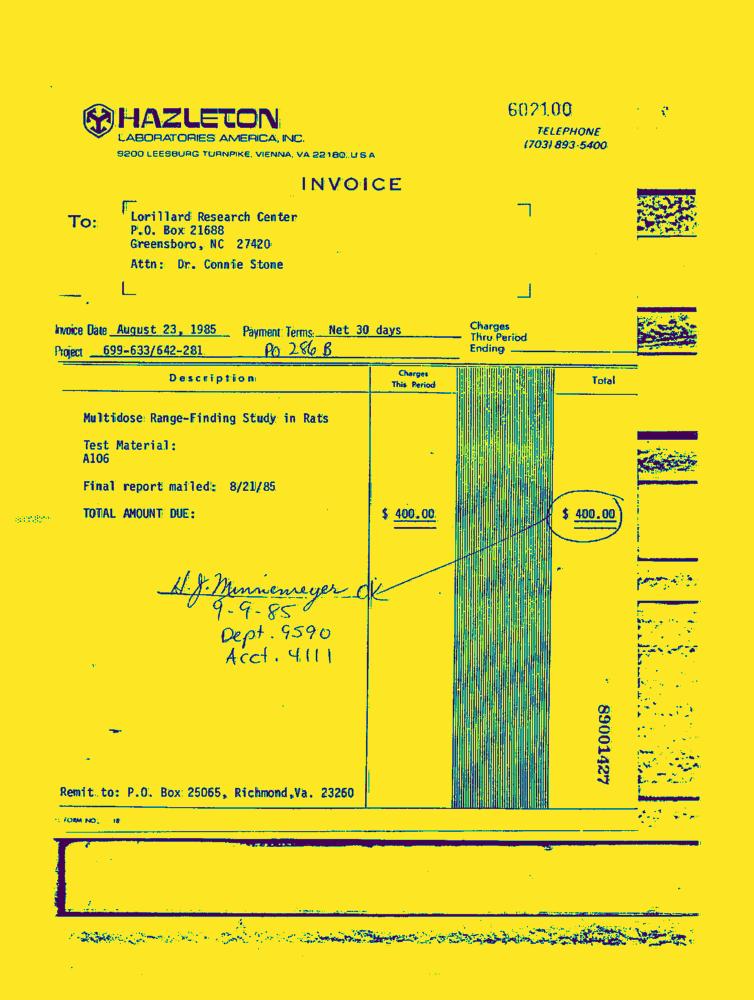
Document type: Invoice-Doc